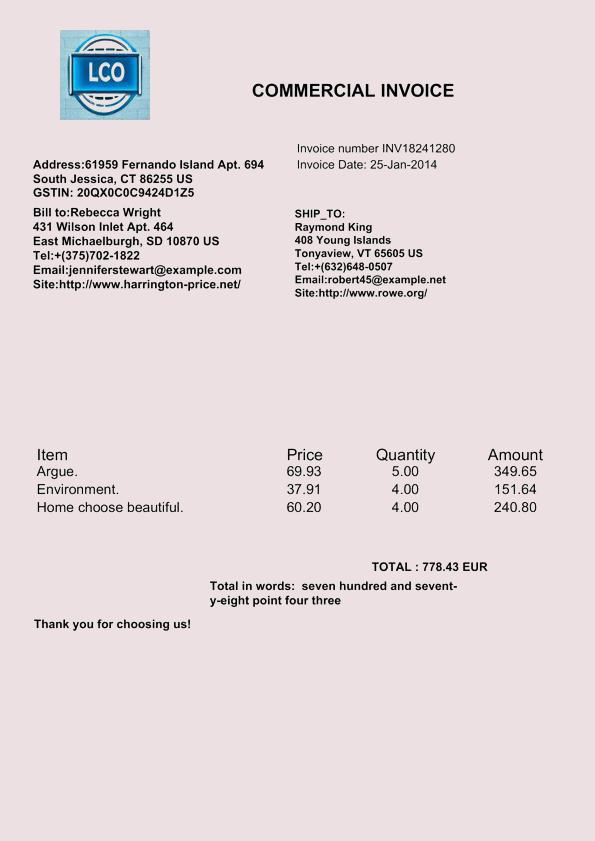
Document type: Invoice